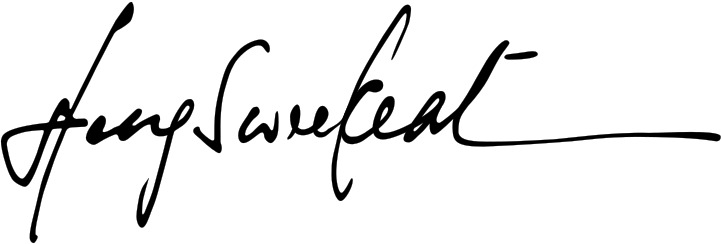
Signature of: heng swee keat